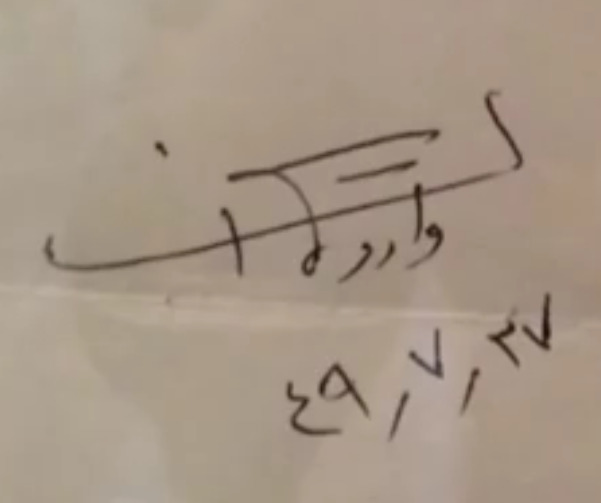
Signature of: varoujan hakhbandian